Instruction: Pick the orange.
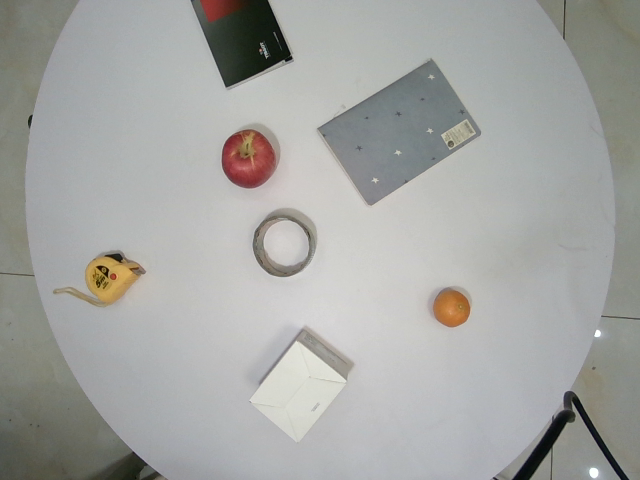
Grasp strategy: vertical